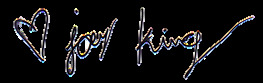
Signature of: joey king